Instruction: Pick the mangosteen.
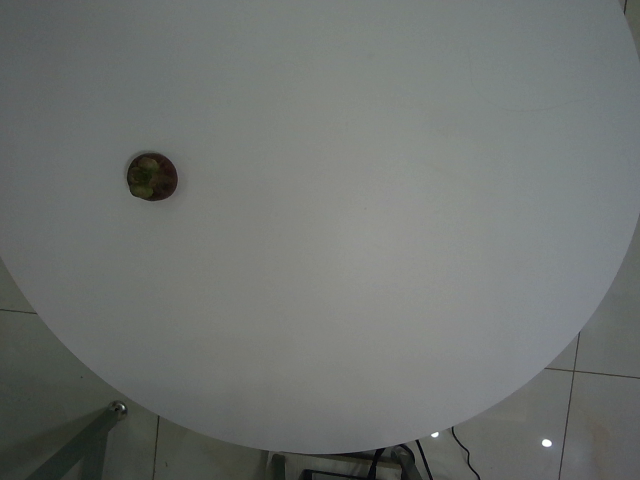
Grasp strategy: vertical